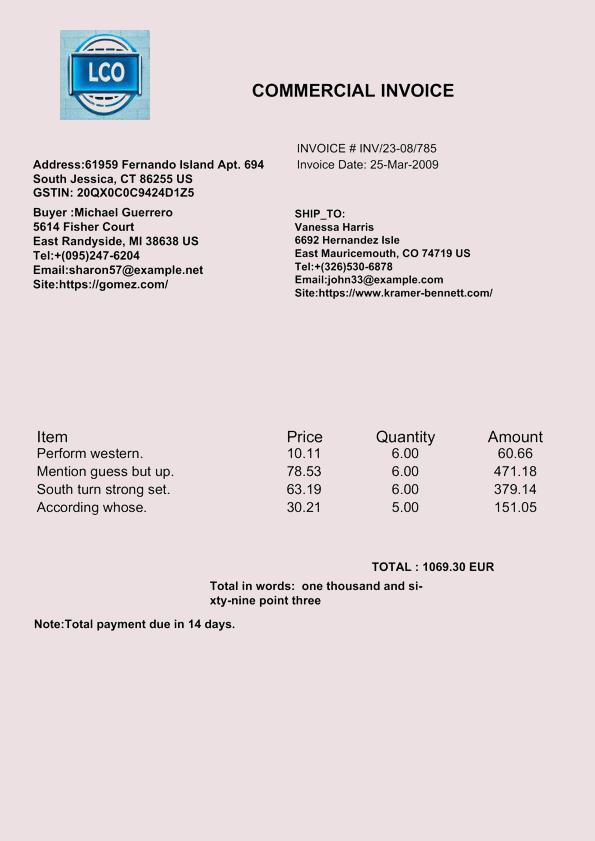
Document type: Invoice